Question: What is the date of the hearing as scheduled in the document?
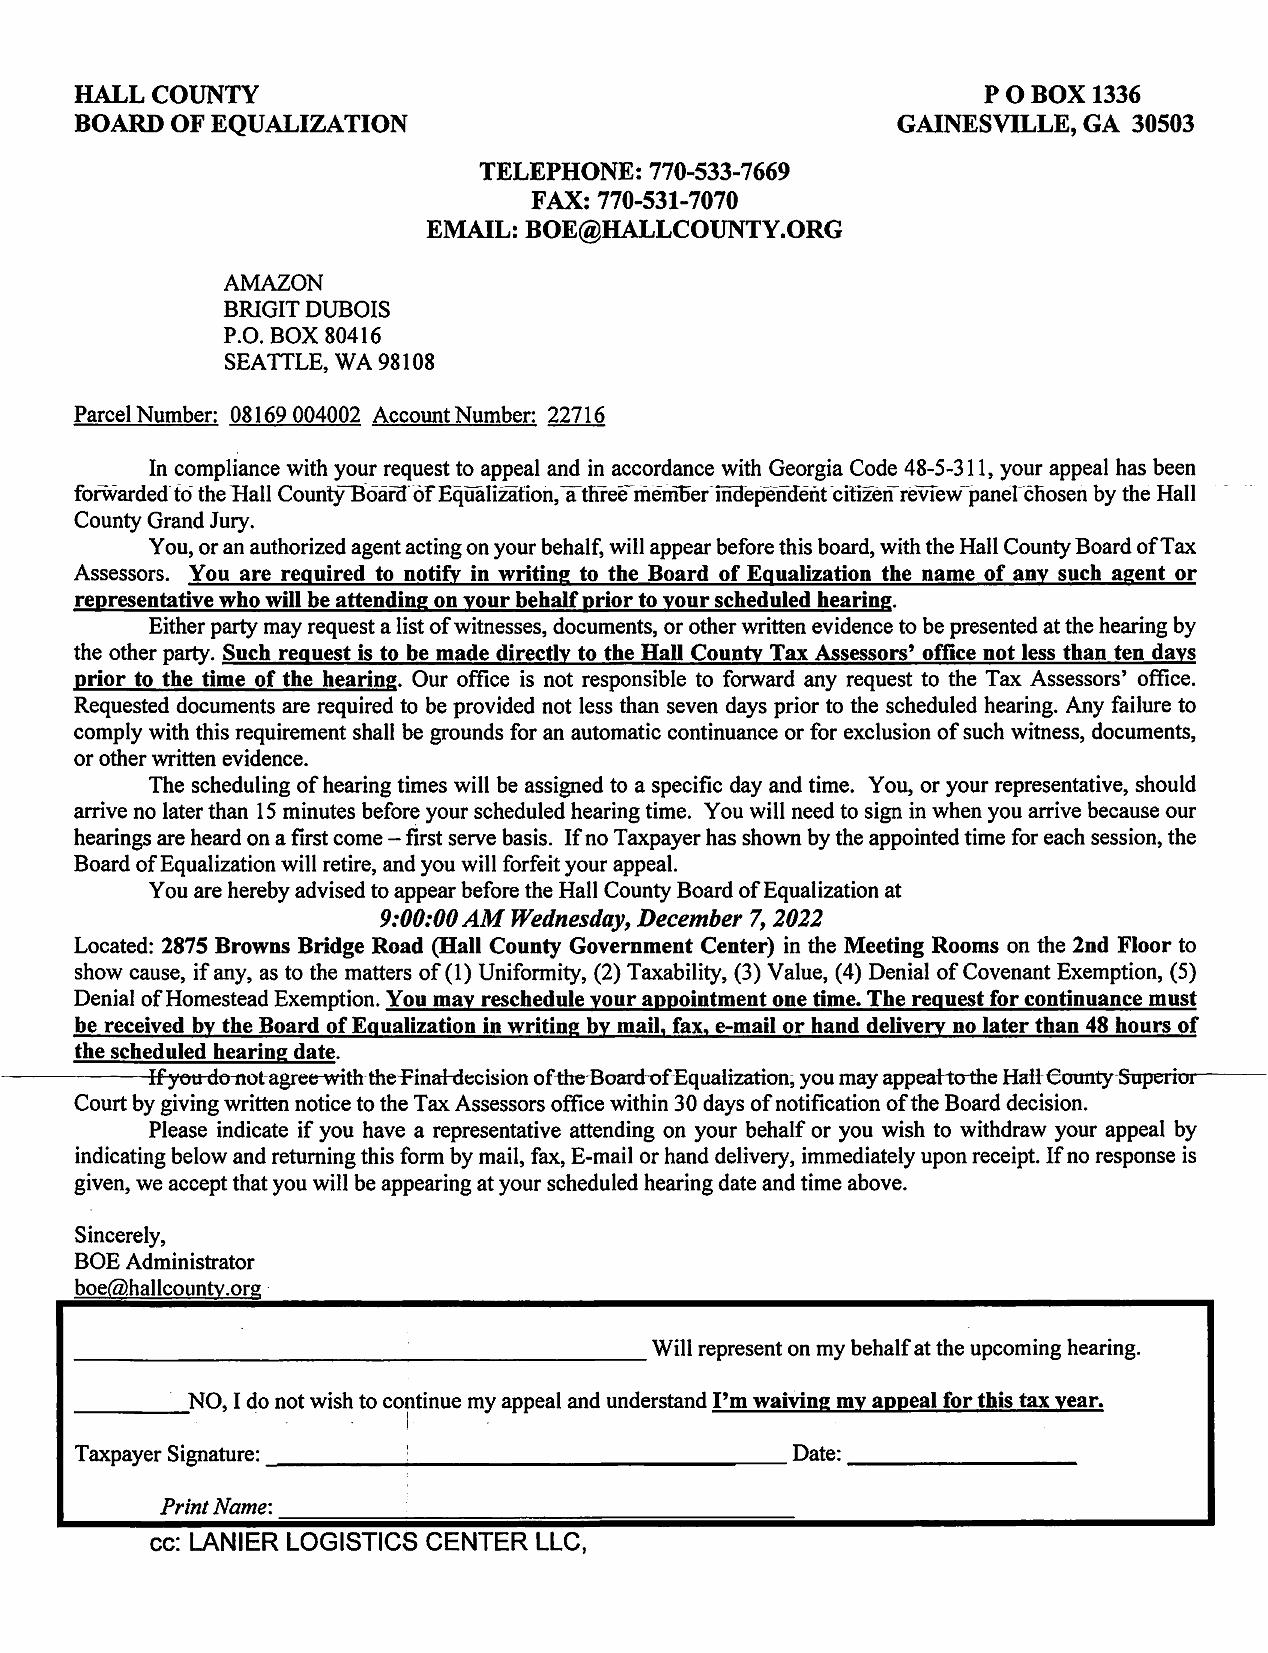
Answer: "9:00:00 AM Wednesday, December 7, 2022"